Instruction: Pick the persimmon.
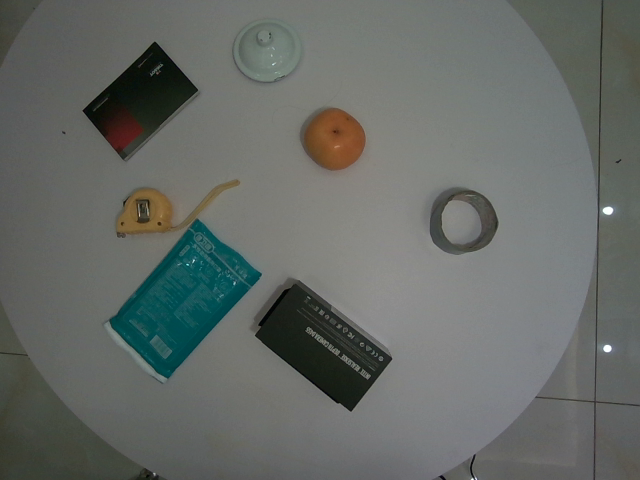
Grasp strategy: vertical